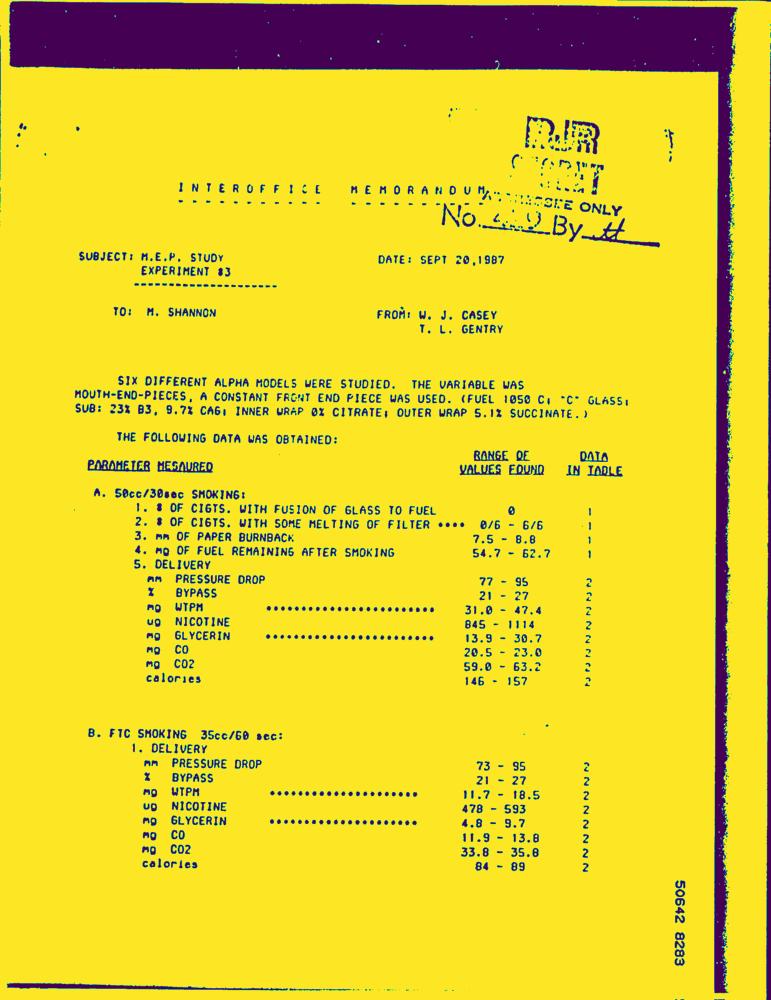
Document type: Letter-Doc